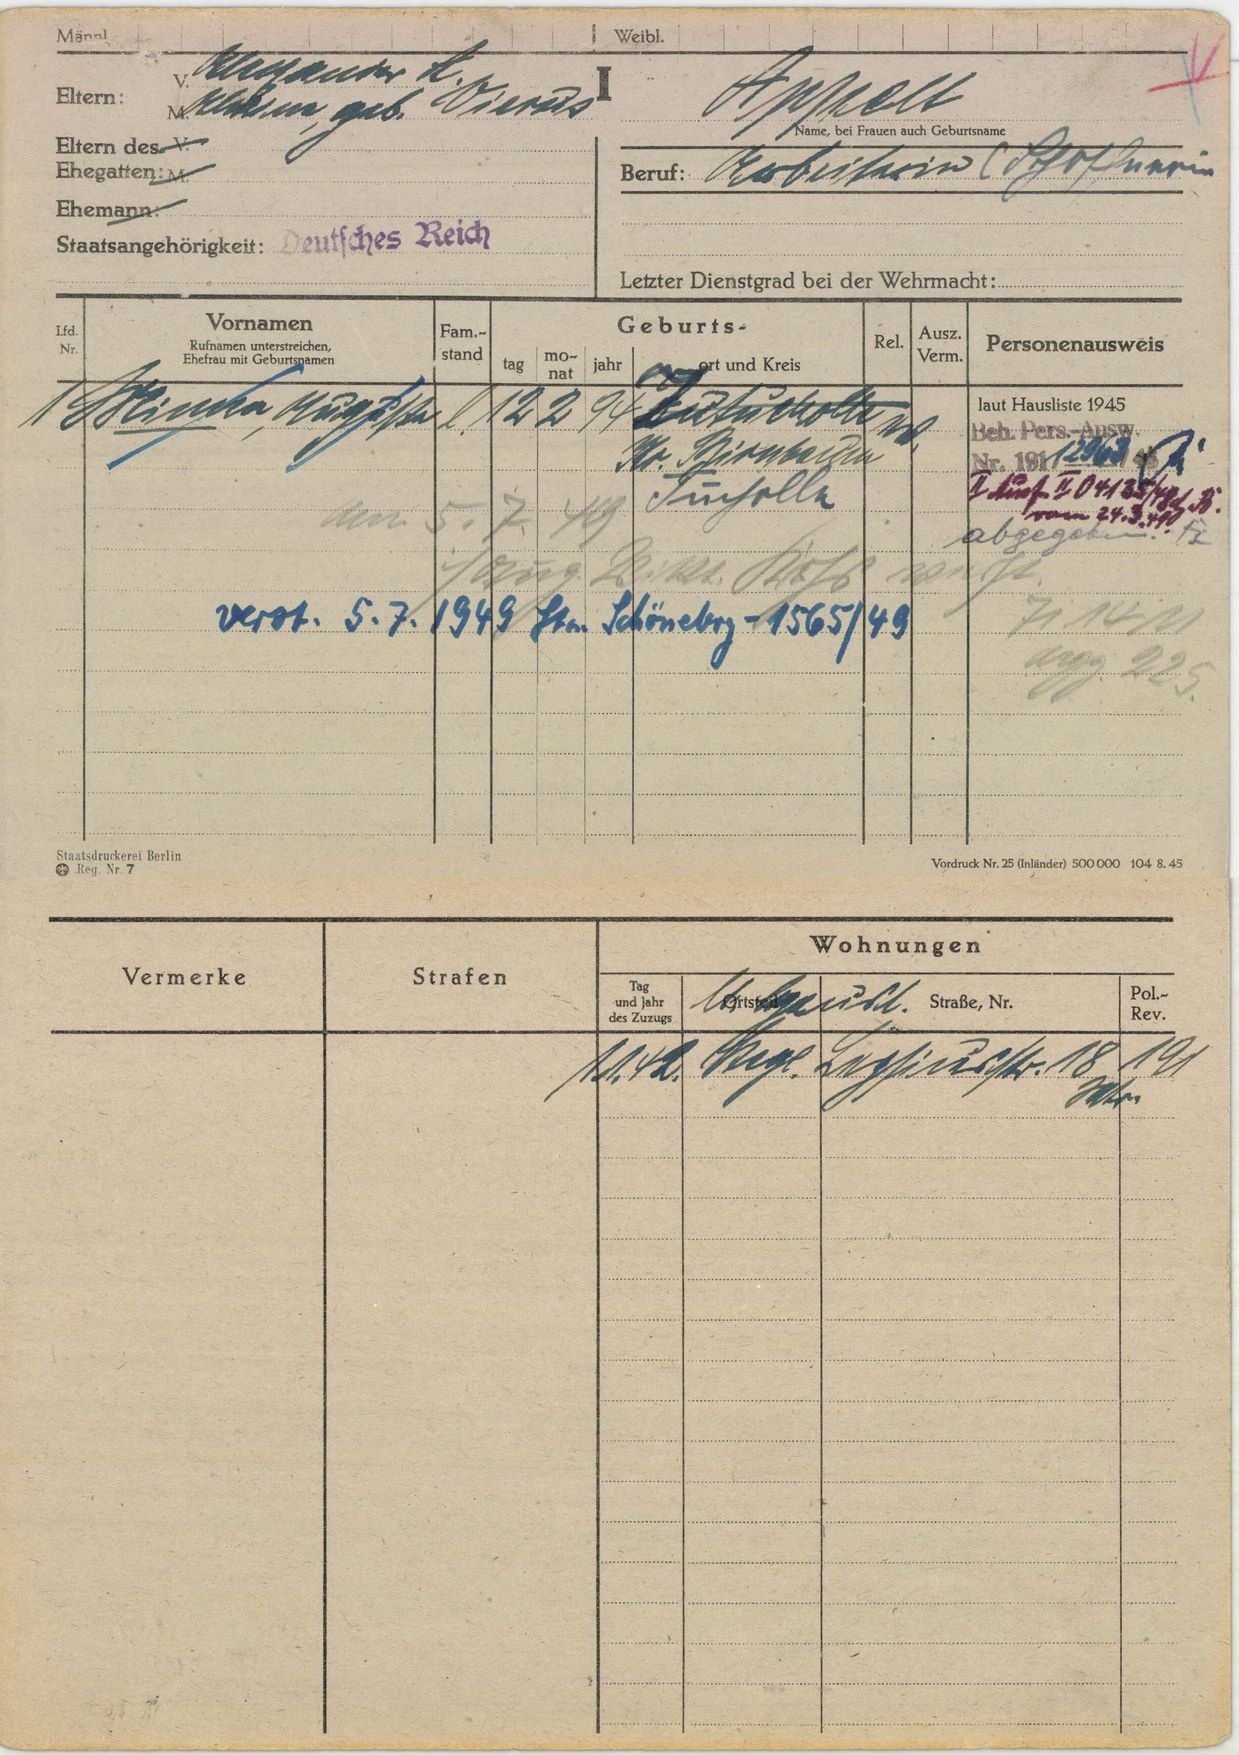
Appelt